Question: Which state is mentioned in the document?
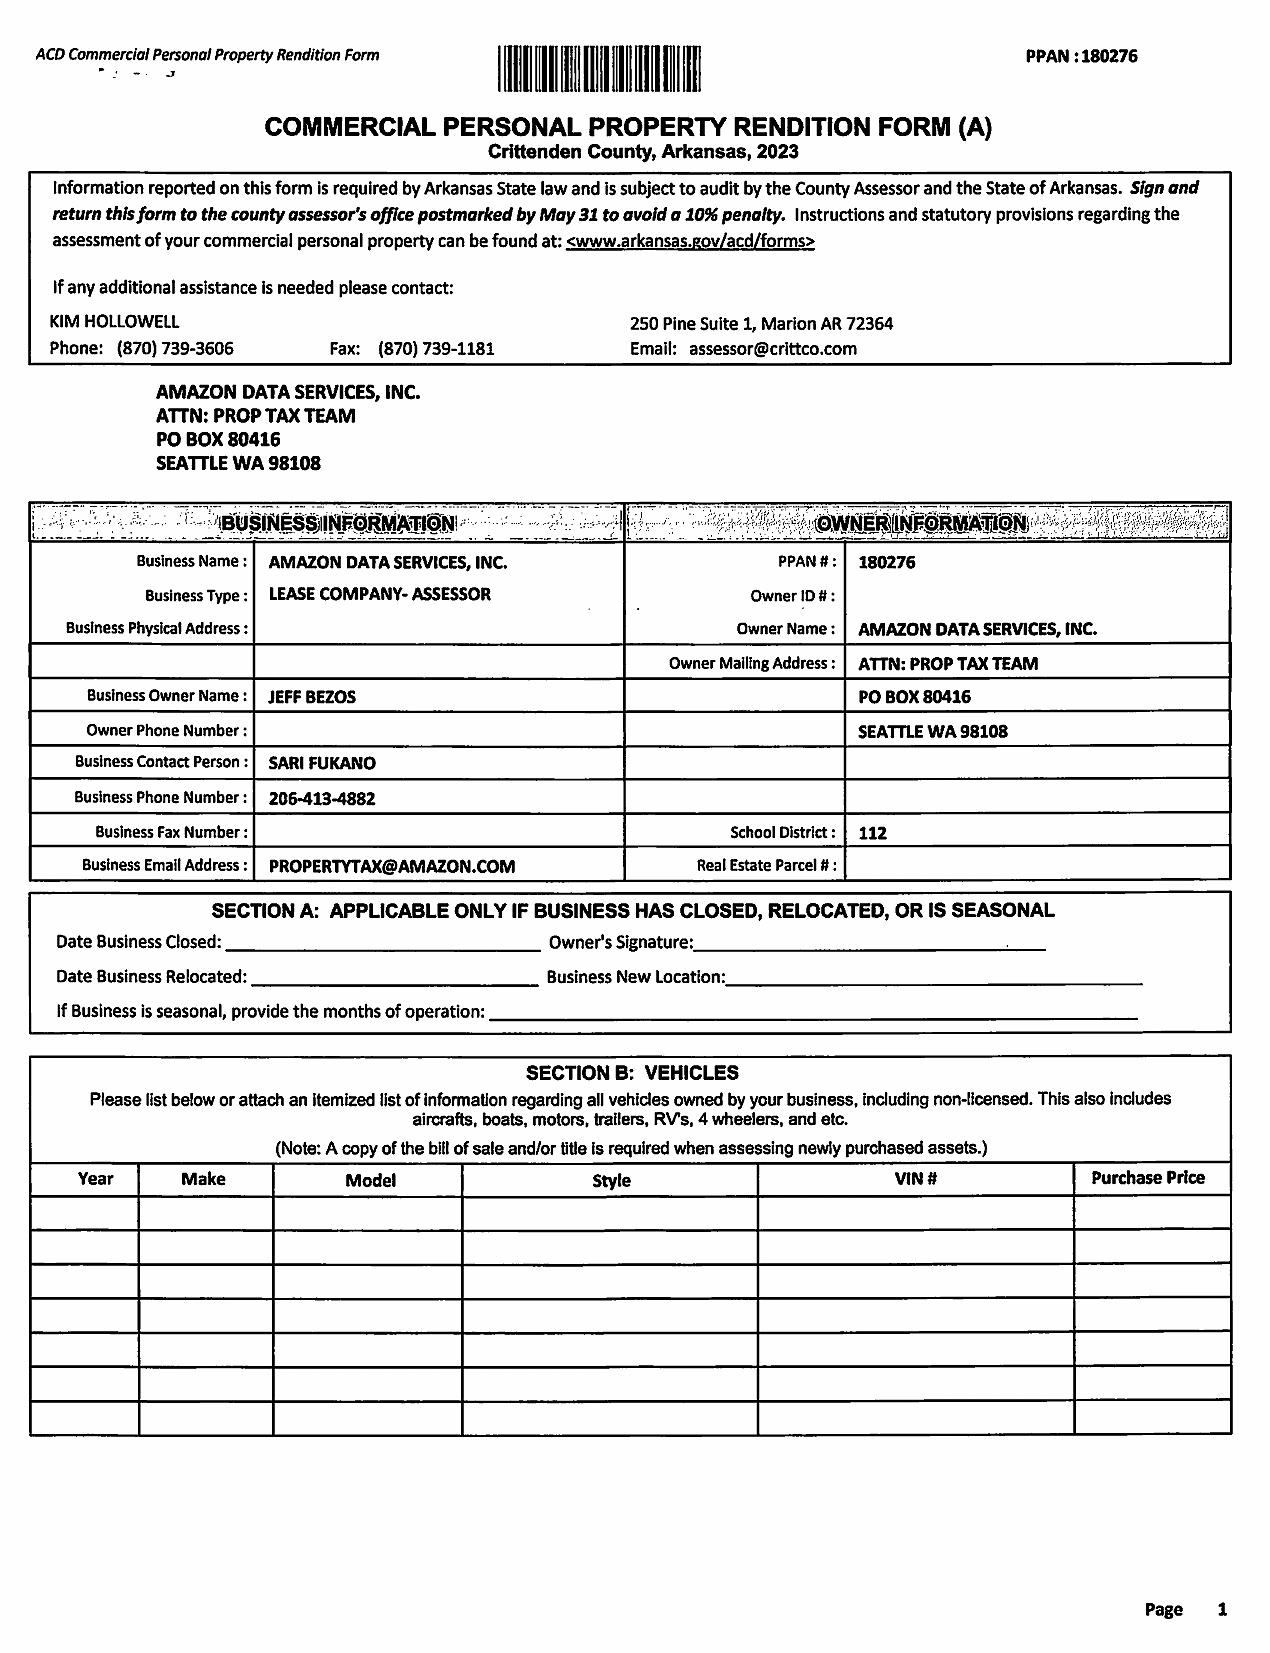
Answer: "Arkansas"